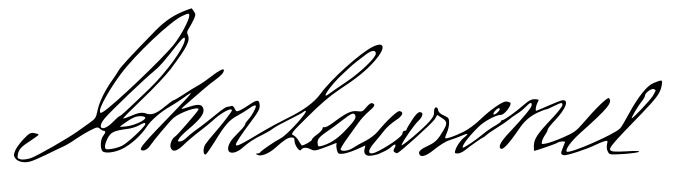
Signature of: john lawrence